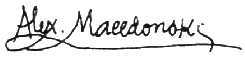
Signature of: alexandru macedonski